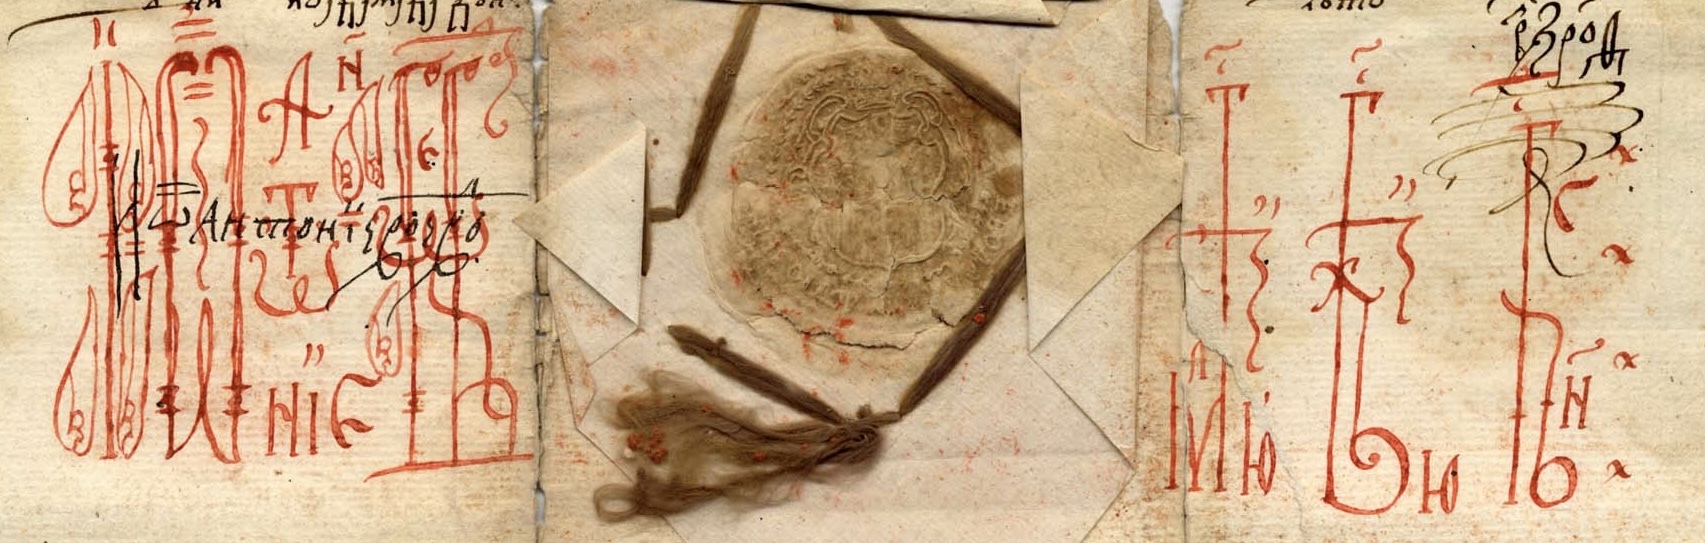
Signature of: antonie vodă din popești